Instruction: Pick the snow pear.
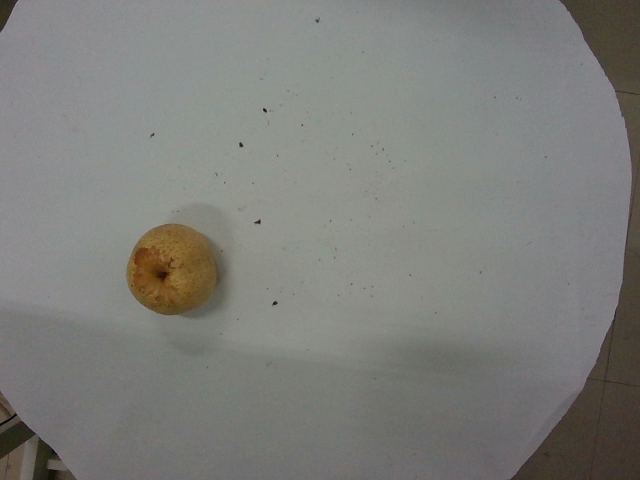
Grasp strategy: vertical